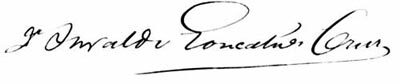
Signature of: oswaldo cruz